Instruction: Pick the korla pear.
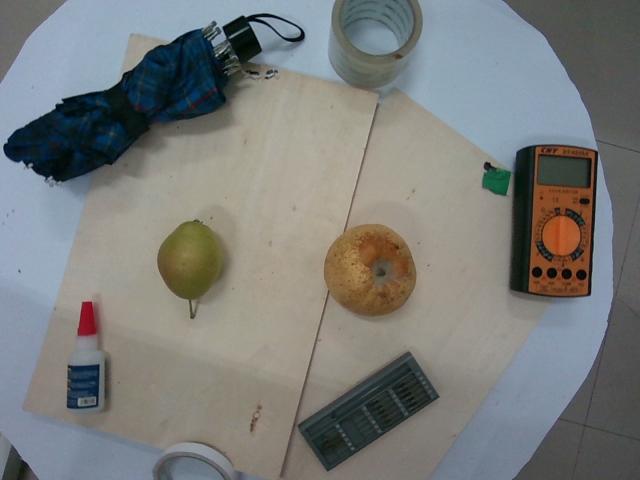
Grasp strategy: vertical